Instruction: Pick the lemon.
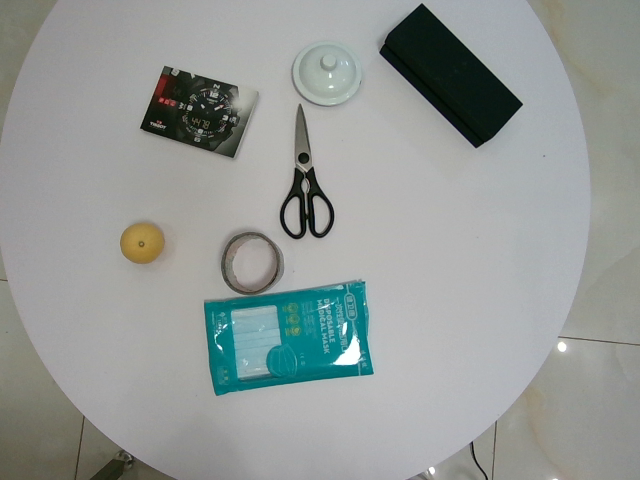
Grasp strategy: vertical